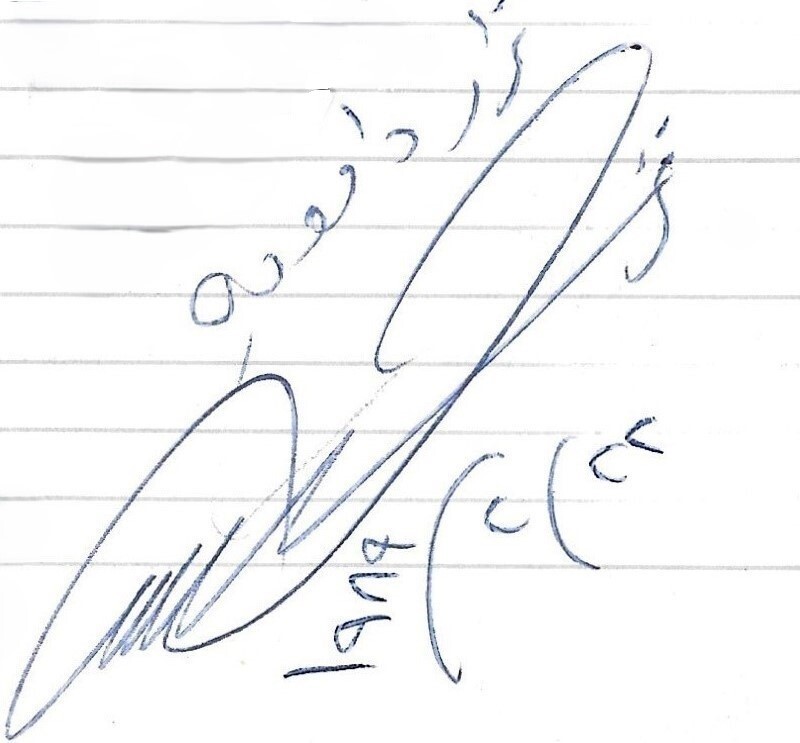
Signature of: nizār dāwūdī